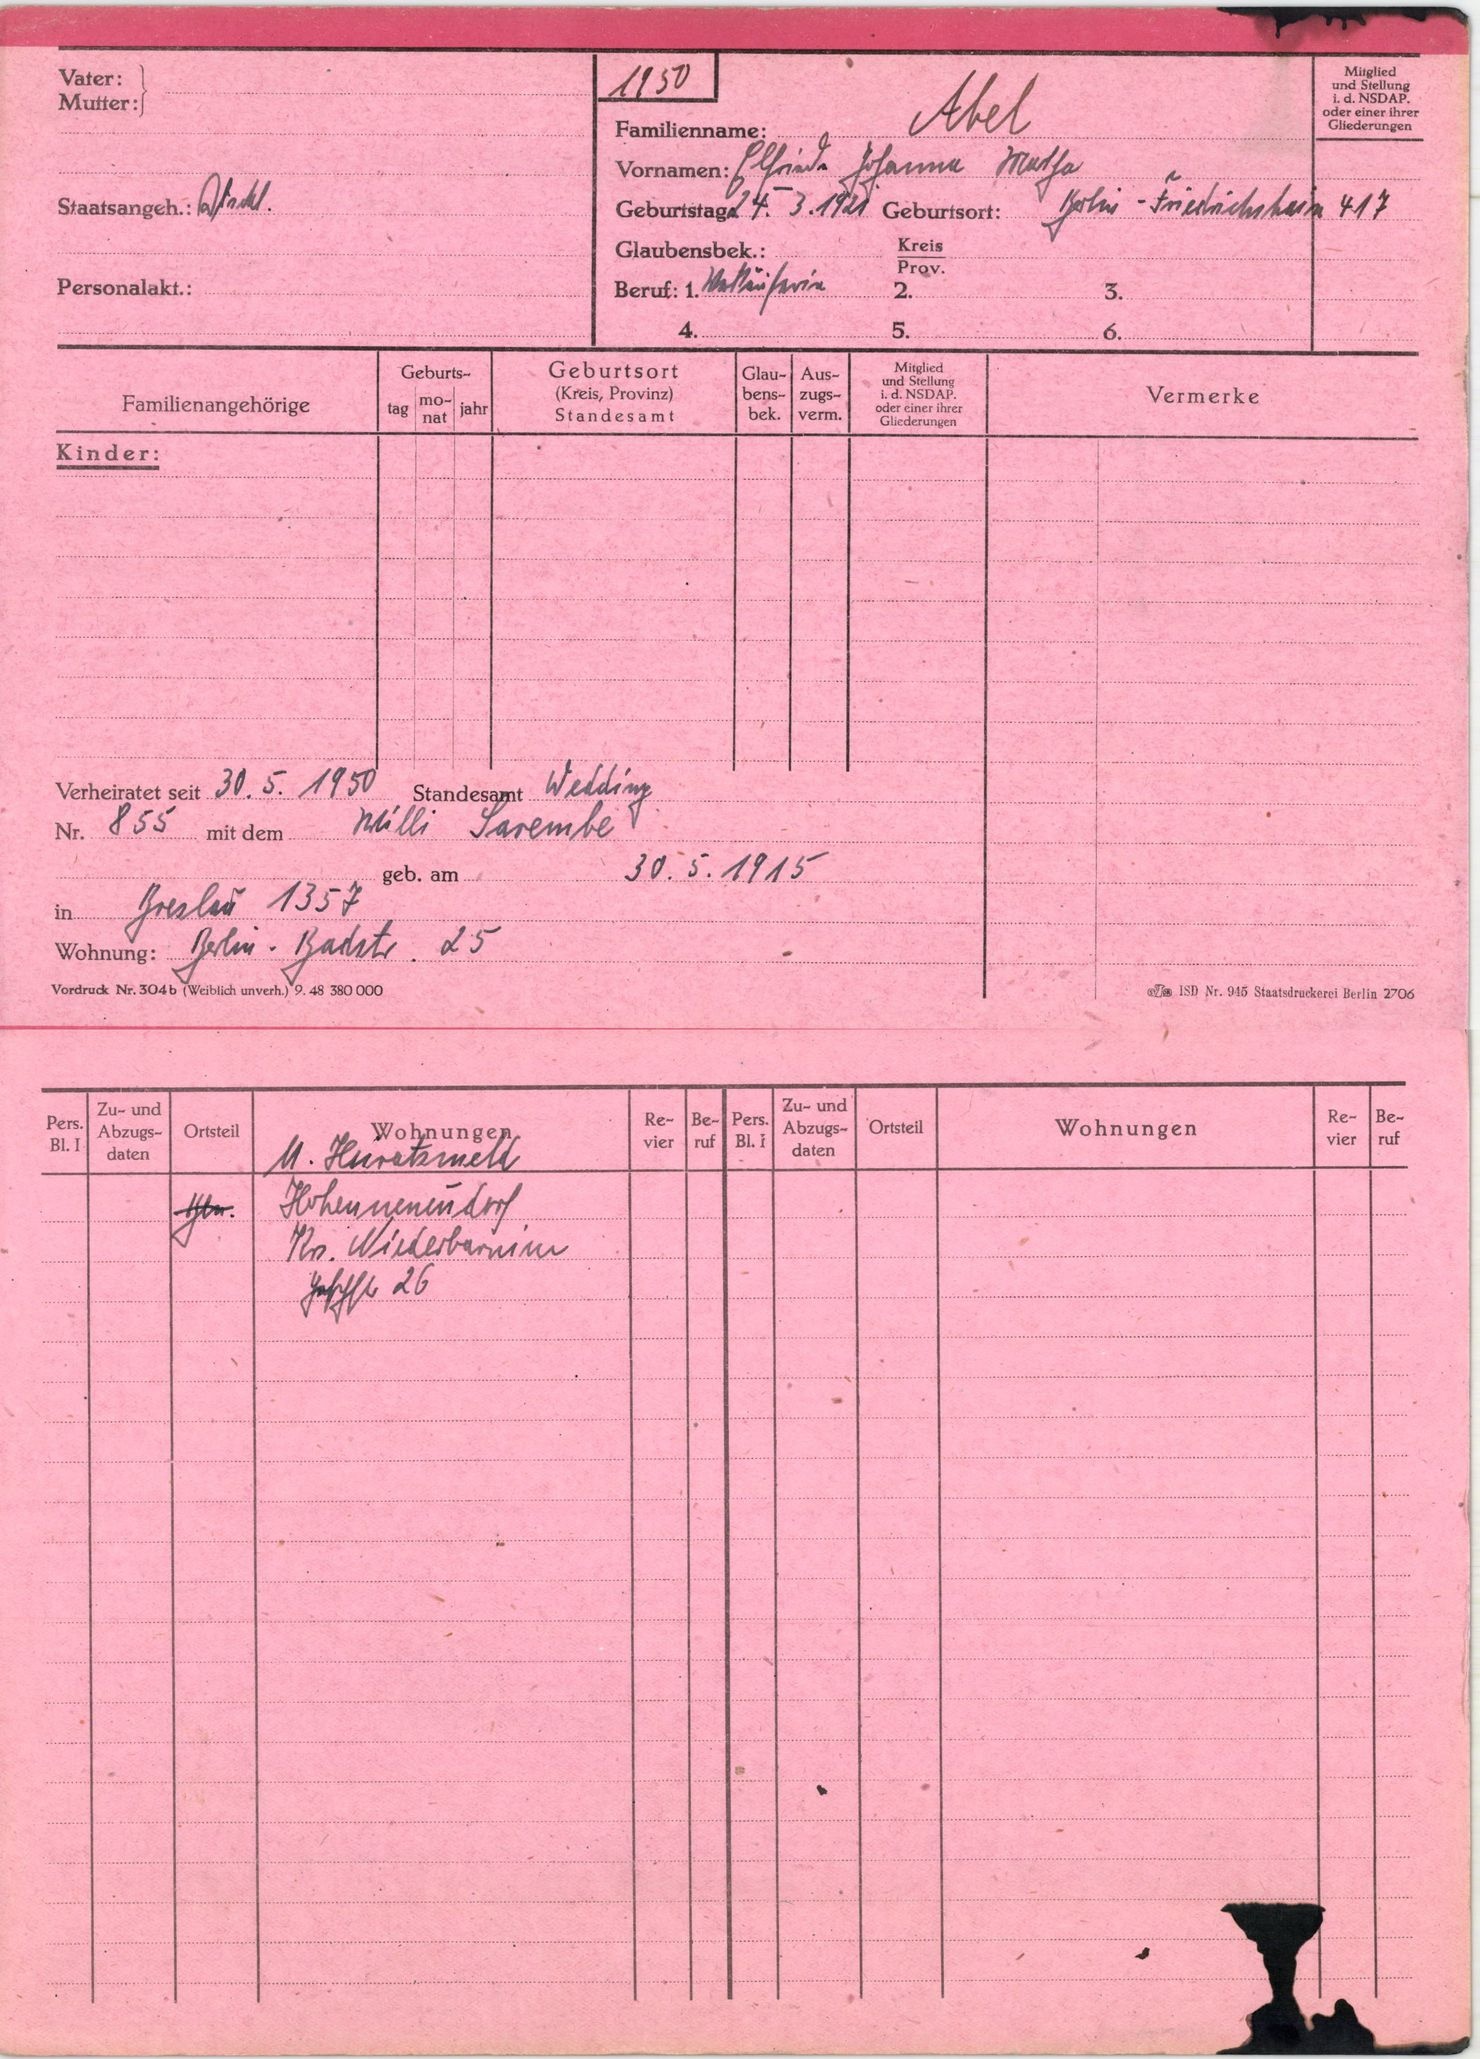
Abel